Question: What might the diagnosis be?
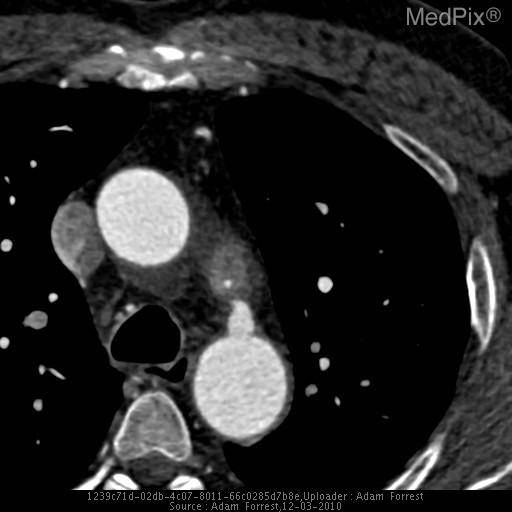
Answer: The possible diagnosis includes Patent ductus arteriosus
Intraarterial fistula.